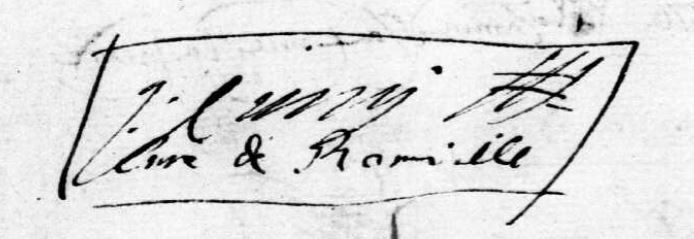
Signature of: jean cuny